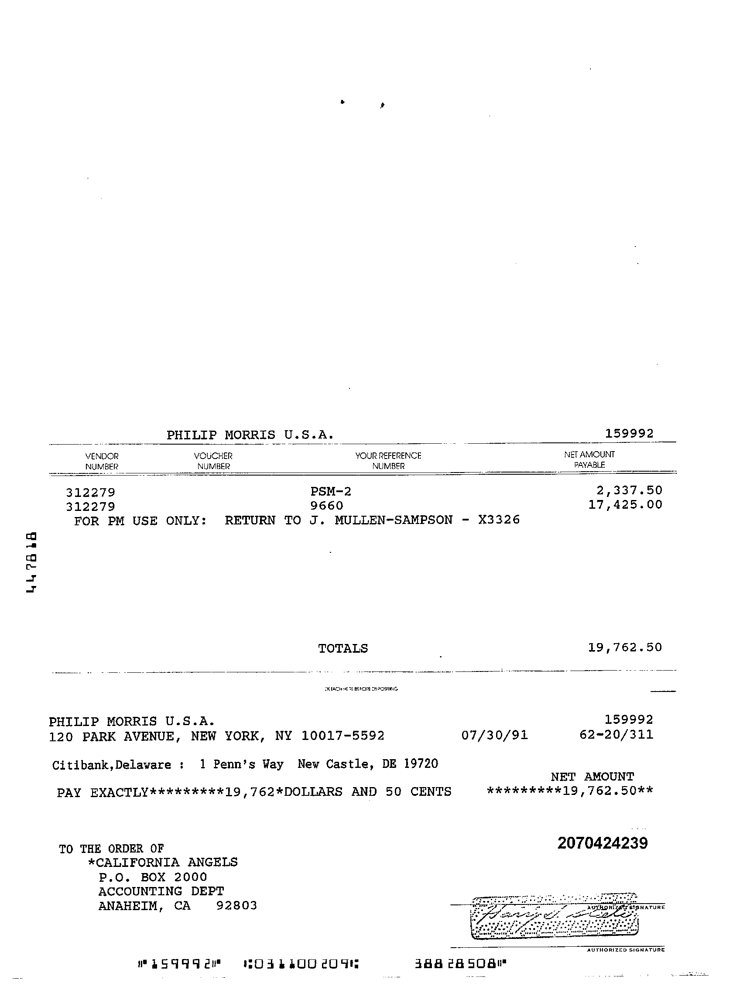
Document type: Invoice